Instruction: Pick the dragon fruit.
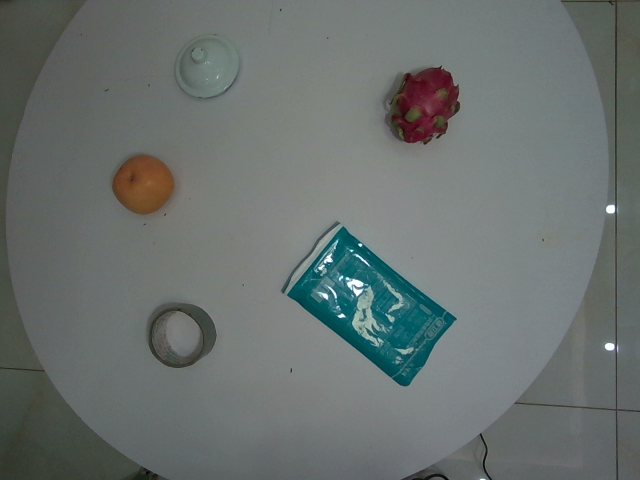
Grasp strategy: vertical